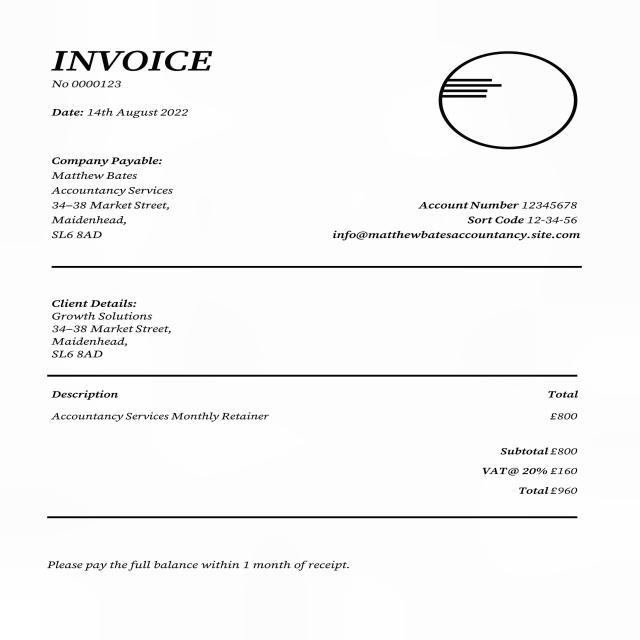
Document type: Invoice